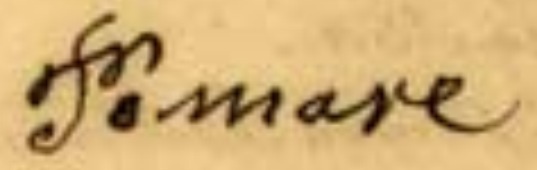
Signature of: pōmare iv